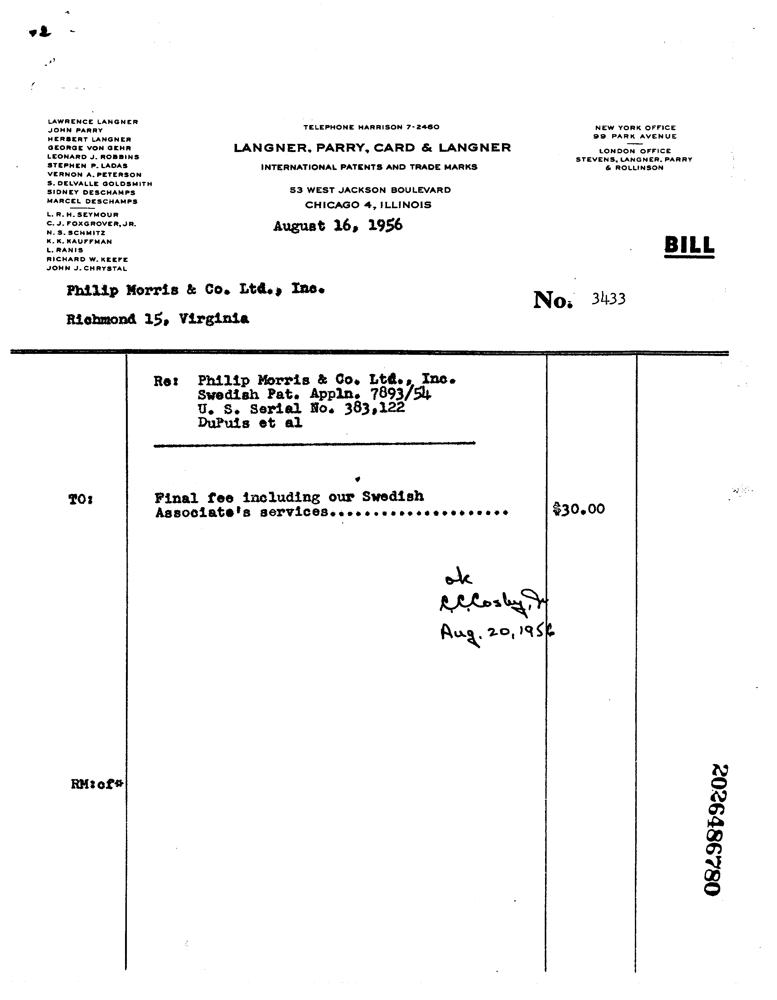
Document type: Invoice